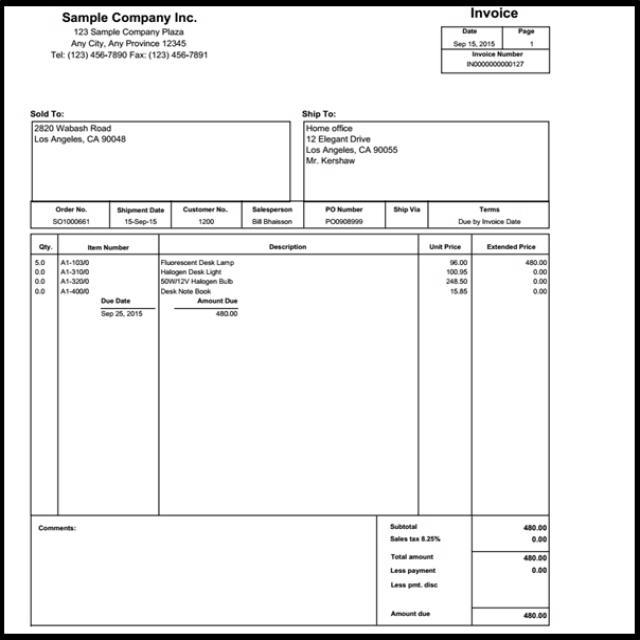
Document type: Invoice